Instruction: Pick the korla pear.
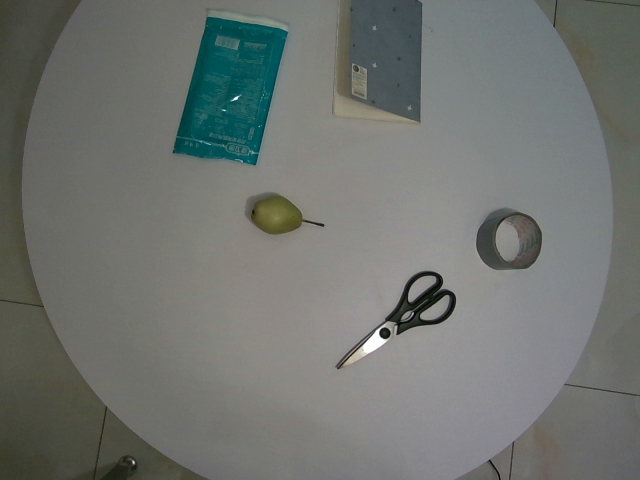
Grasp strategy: vertical